Identify and extract the amount in words, amount in numbers, payee name, cheque date, and bank name from the image.
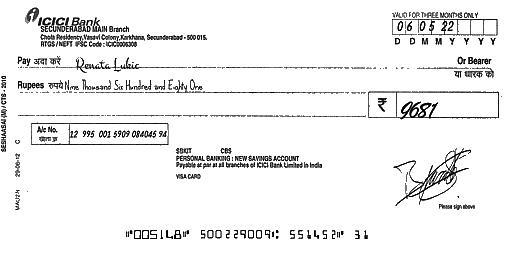
amt_in_words: Nine Thousand Six Hundred and Eighty One
amt_in_figures: 9681
payee_name: Renata Lukic
bank_name: ICICI Bank
cheque_date: 06/05/22